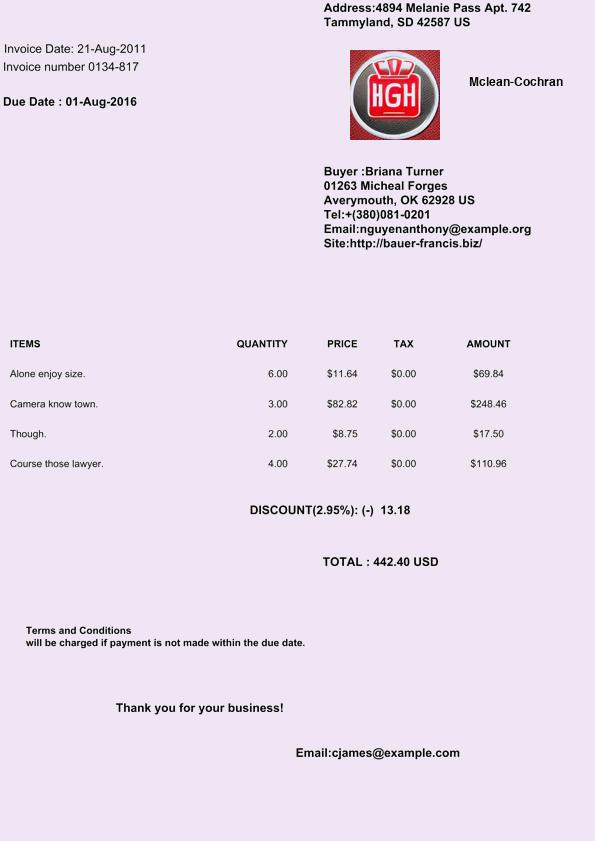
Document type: Invoice